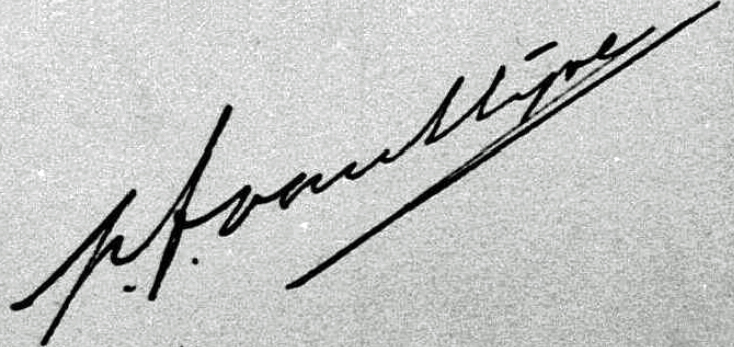
Signature of: pieter frederik van slijpe